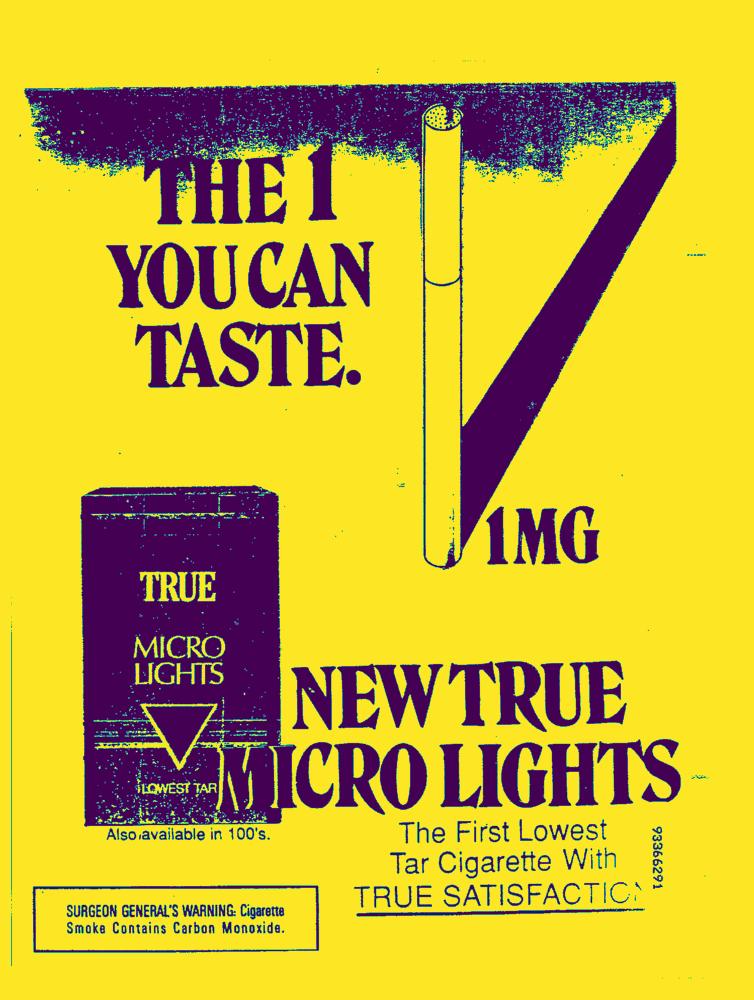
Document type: AD